Question: What type of tax is indicated in the document, personal property or real estate?
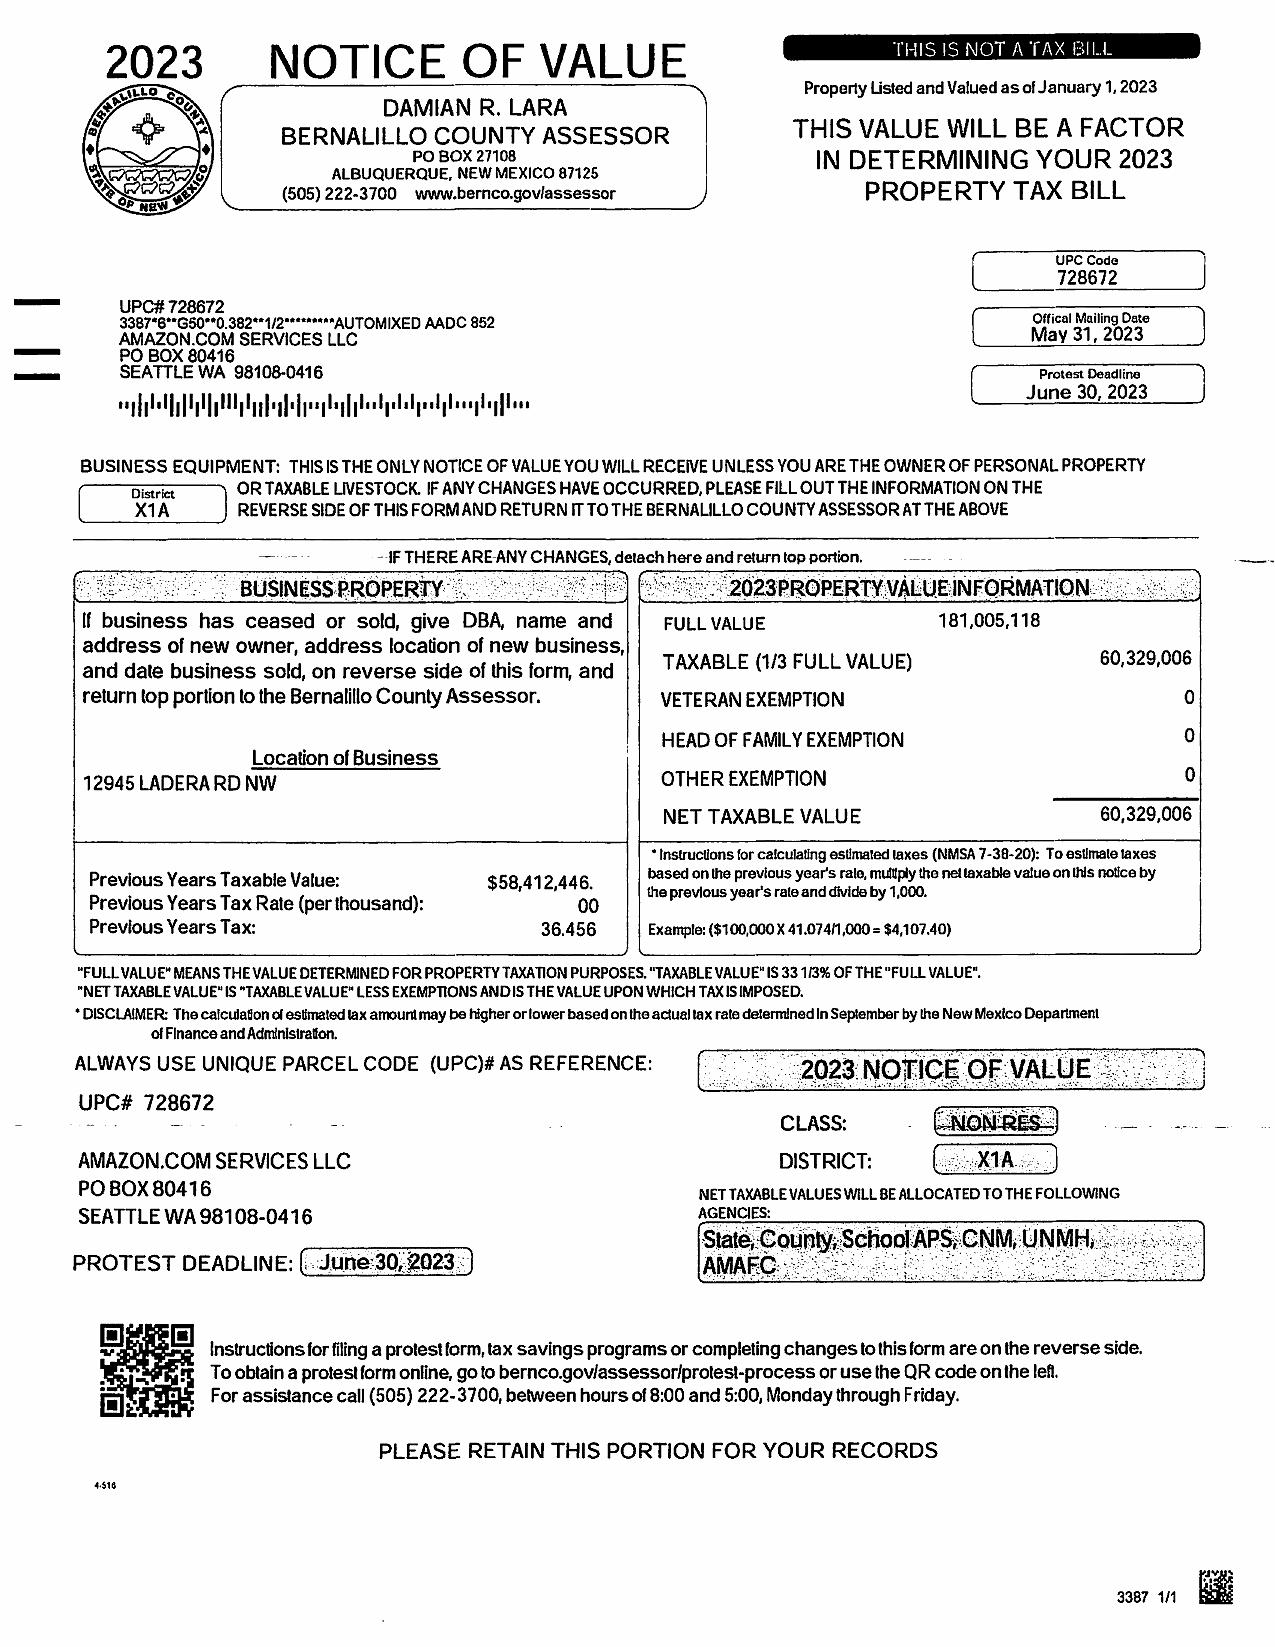
Answer: "Personal Property"